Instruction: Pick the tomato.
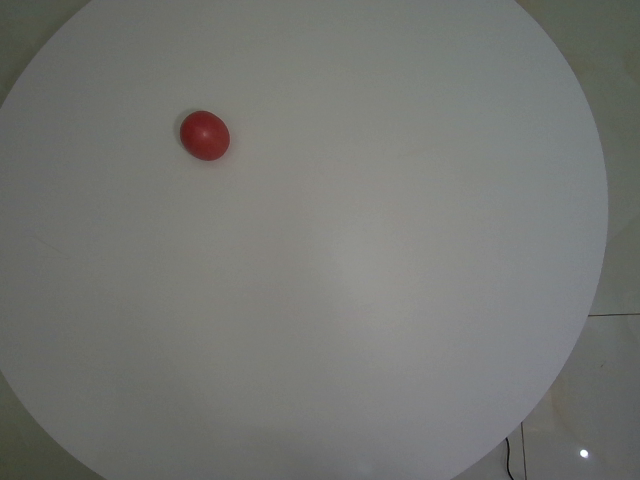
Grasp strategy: vertical